Question: What is the estimated tax bill amount according to the document?
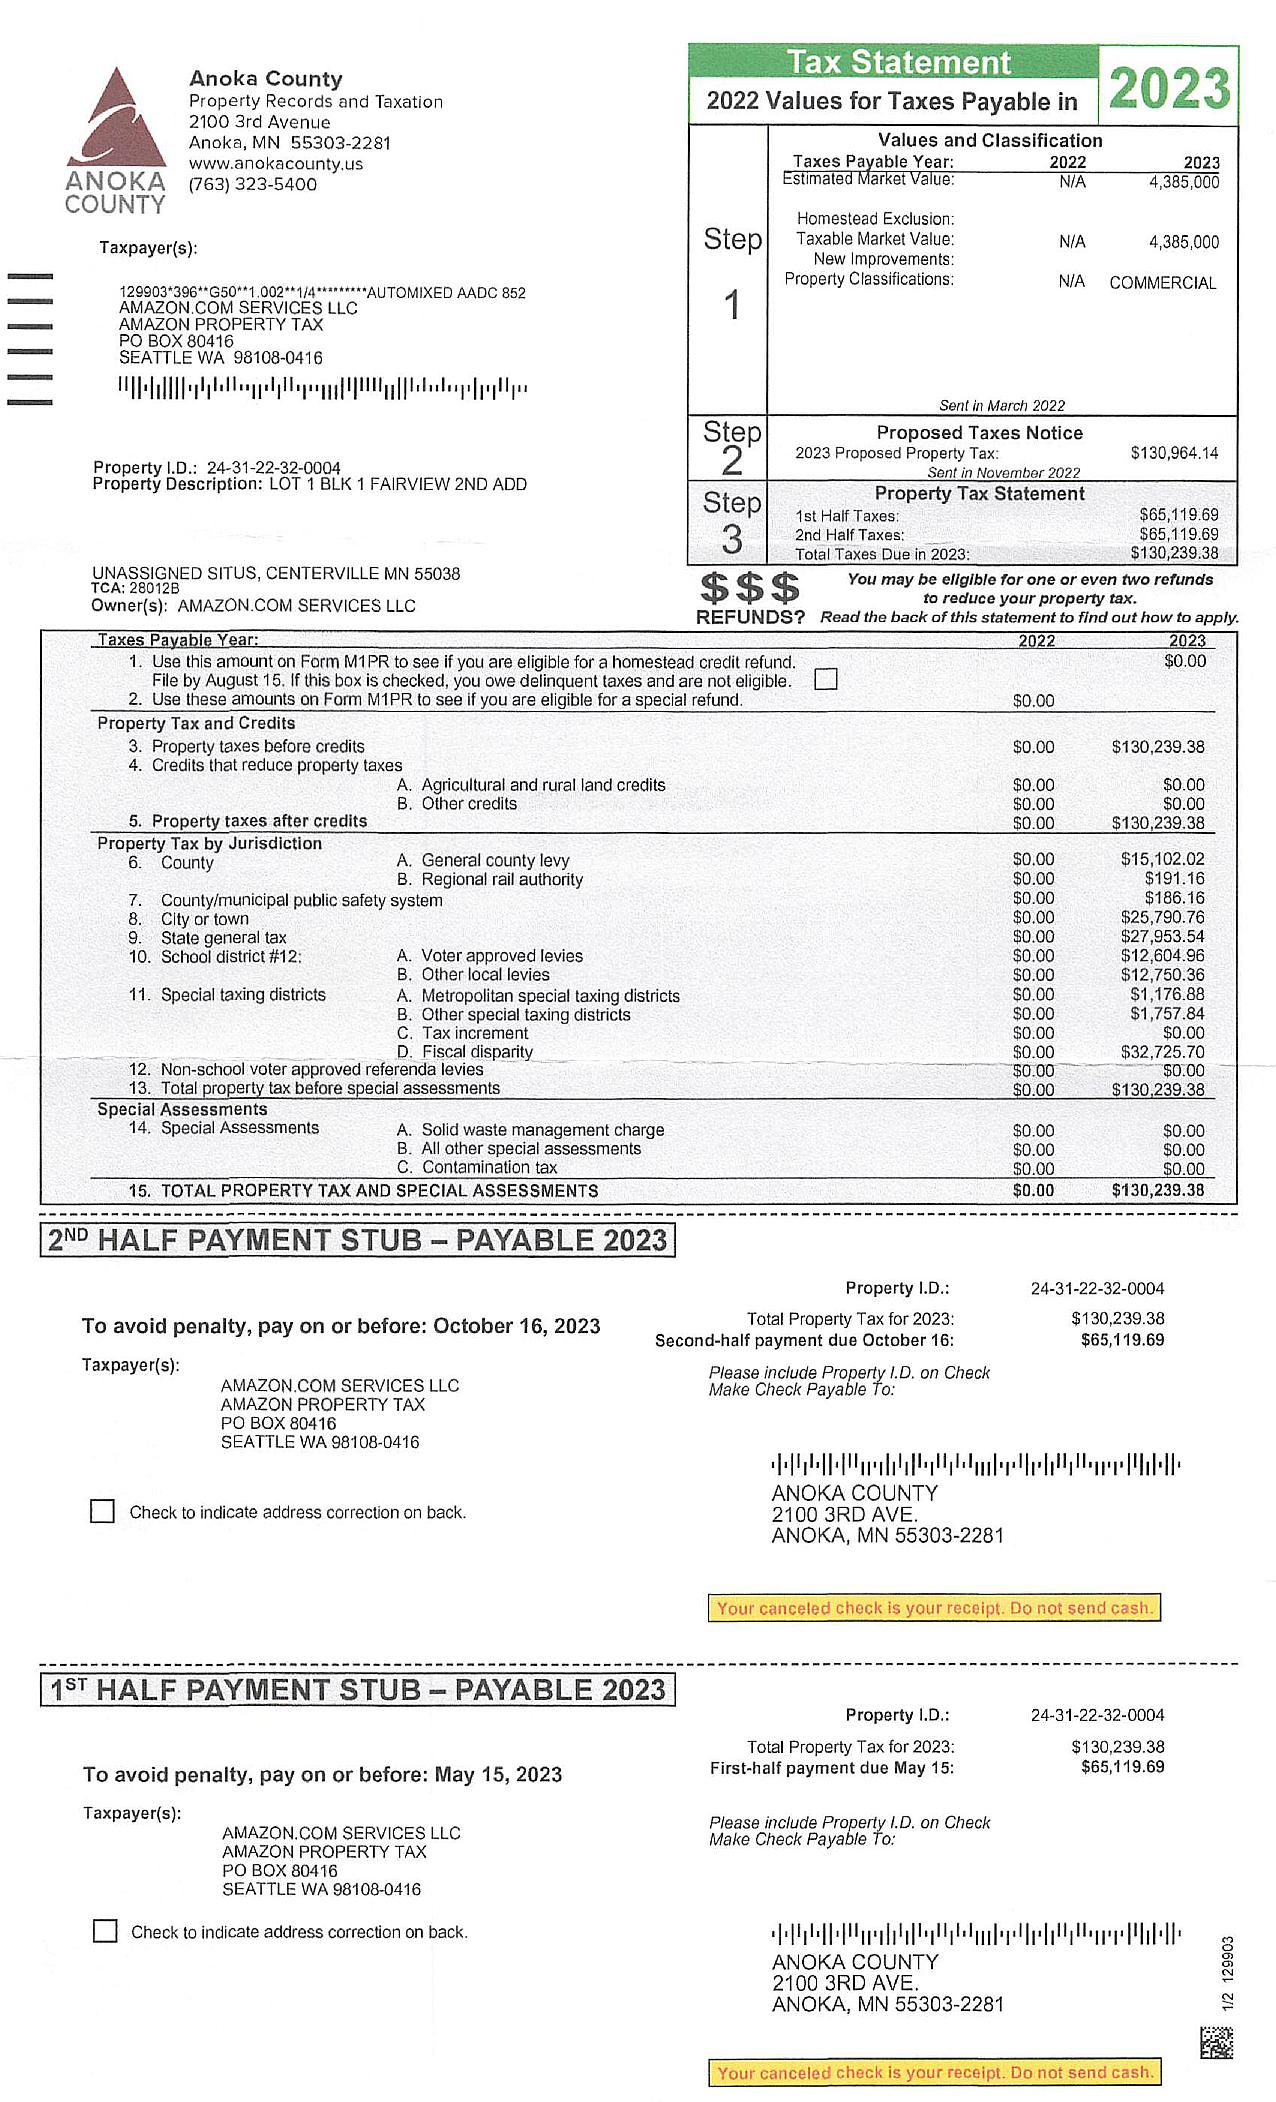
Answer: "130,239.38"